Question: What is the name of the tenant mentioned in the document?
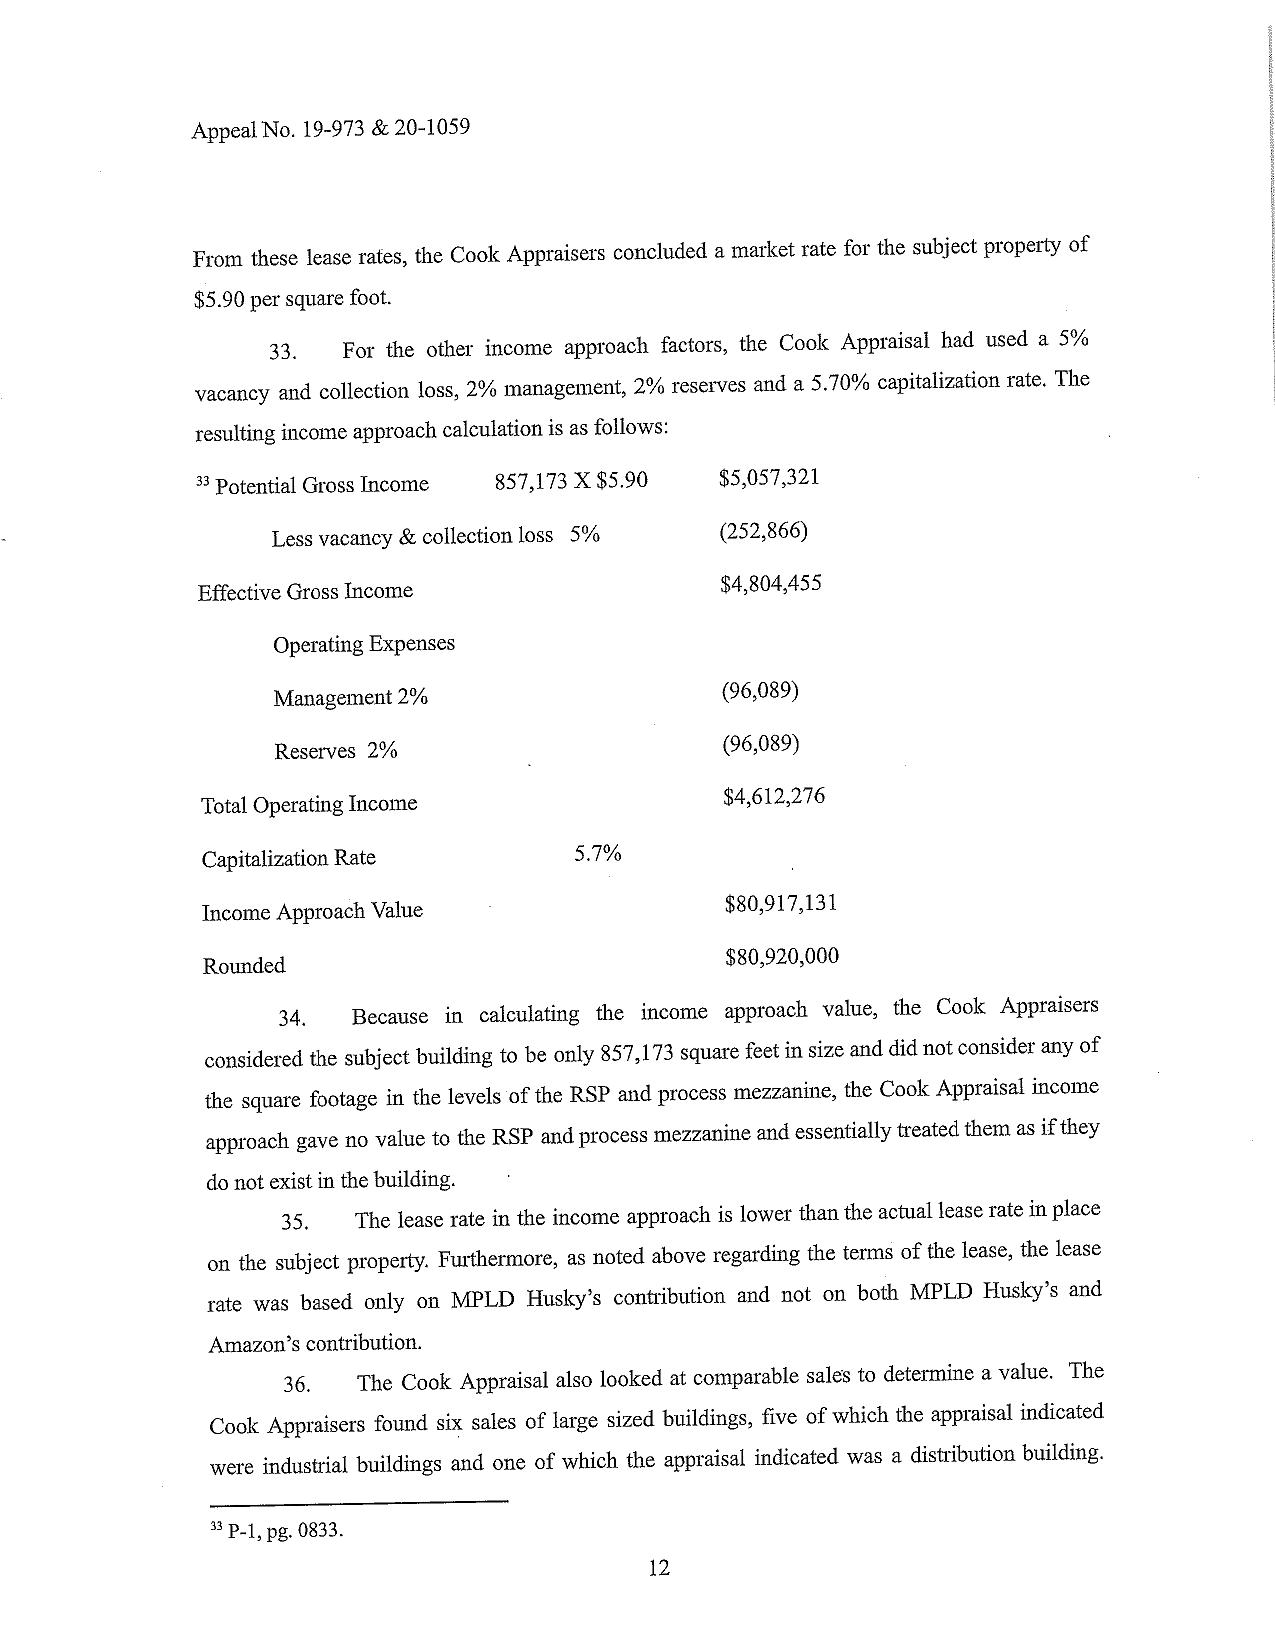
Answer: "MPLD Husky's, Amazon"